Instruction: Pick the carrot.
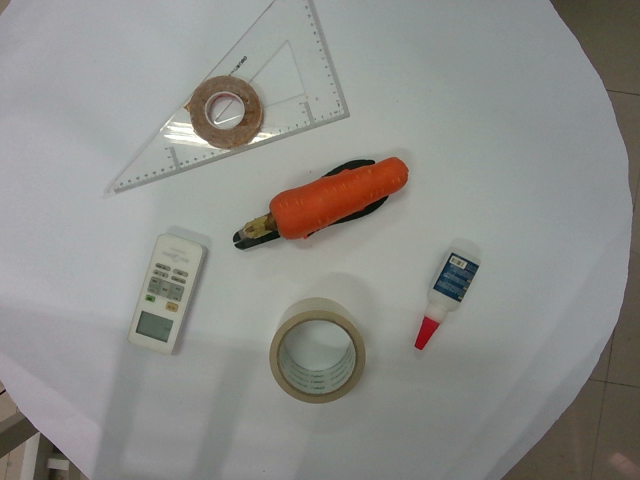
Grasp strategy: vertical